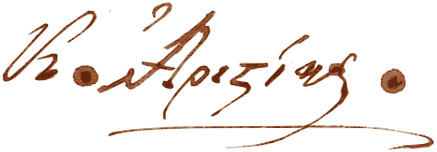
Signature of: konstantinos kyriakos